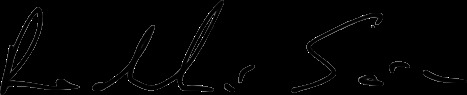
Signature of: saša radulović